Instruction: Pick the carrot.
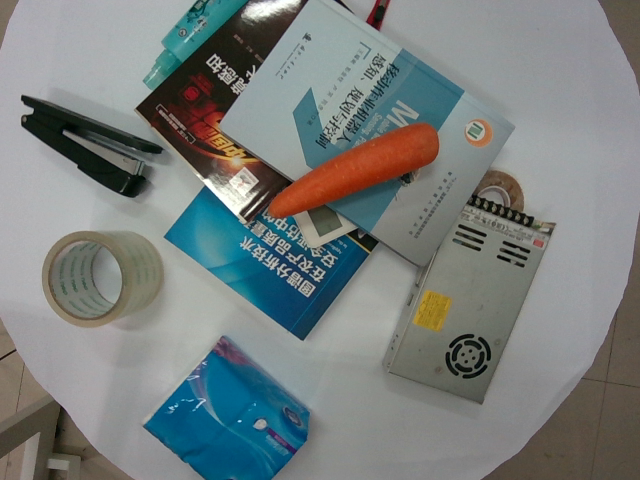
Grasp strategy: vertical